Question: Talk about the condition:
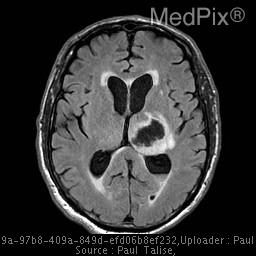
Answer: The disease is discussed as: Epidemiology:
- Incidence of intracerebral hemorrhage (ICH) is estimated to be 9 per 100,000
- ICH accounts for 10-15% of stroke
- 5-20% higher incidence in men
- 70-90% have hypertension

Pathophysiology:
- Blood vessels adapt to chronic HTN via lipidosis and hyalinization leading to focal necrosis and ultimately a pseudoaneurysm that is susceptible to rupture.
- The vessels involved are small penetrating arteries that originate from major cerebral arteries.

Hemorrhage Location:
- thalamus (thalamostriate penetrators off the posterior cerebral arteries)
- putamen and caudate (lenticulostriate penetrators off the middle cerebral artery)
- pons and midbrain (penetrators off the basilar artery)
- cerebellar hemisphere

Mechanisms of Brain Injury:
- Ischemia
- Increased intracranial pressure secondary to hydrocephalus or edema
- Herniation secondary to mass effect of hematoma

Associated Risk Factors:
- High alcohol intake
- Black ethnicity
- Lower cholesterol and lower LDL cholesterol
- Lower triglycerides
- Blood and bleeding disorders
- Cerebral amyloid or brain tumors
- Liver disease
- Use of aspirin or blood thinners

Neurological Findings:
- Large hematoma – headache, nausea, vomiting, and a decreased level of consciousness
- Small hematoma – no headache, maintained alertness, gradually progressing stroke symptoms
- Neurologic signs related to the bleeding site (coma, pinpoint pupils, eye deviation, sensorimotor disturbance, hemianopia, seizure)

IMAGING:
CT
- hematoma appears as areas of high density with sharply defined borders
- the mass effect and the surrounding extruded serum/edema are hypodense
- the hematoma changes from high density to isodense and finally to hypodense relative to the brain density overtime
- several weeks after the bleed, the appearance may transiently simulate a tumor or abscess

MR
Intracerebral hematomas have a very dynamic appearance on MRI
- acute blood, in the form the oxyhemogloblin, is isointense with the brain giving this appearance on T1
- within hours, the oxyhemoglobin within the hematoma is converted to deoxyhemoglobin which gives the dark appearance on T2.
- after a couple of days, the deoxyhemoglobin is progressively converted to methemoglobin which changes the appearance on T1 from isointense to bright while T2 remains dark.
- over the next weeks, the methemoglobin is slowly broken down into hemichromes which results in bright appearance on T1 and T2.
- beyond 2 weeks, there is conversion of the iron moiety to hemosiderin which gives a dark appearance on both T1 and T2.
- a good mnemonic is "I Be ID BD BaBy DooDoo"

Differential Diagnosis:
 Hemorrhagic infarction (including venous sinus thrombosis)
 Hemorrhagic neoplasm
 Septic embolism (from bacterial endocarditis)
 AV malformation
 Amyloid angiopathy
 Blood dyscrasia
 Anticoagulants/Thrombolytic therapy
 CNS infection (eg, herpes simplex encephalitis)
 Mycotic aneurysm
 Vasculitis
 Drugs (cocaine, amphetamines)

Labs:
CBC
Platelet count, Bleeding time
PT/PTT
Liver function tests
Angiography of the head

Imaging:
Head CT/MR
Head Angiography

Management:
- ABC's
- Maintain MAP < 110 mm Hg or BP < 160/90
- Treat elevated ICP with analgesia and sedation, osmotic diuretics, CSF drainage. Maintain CPP 60-80 mm Hg.
- Consider seizure prophylaxis
- Maintain normothermia
- Clinical monitoring for neurologic worsening for the initial 24 hours w/ sequential imaging as indicated
- Ventriculostomy and/or surgical evacuation if there is continued deterioration in status or continued expansion of hematoma